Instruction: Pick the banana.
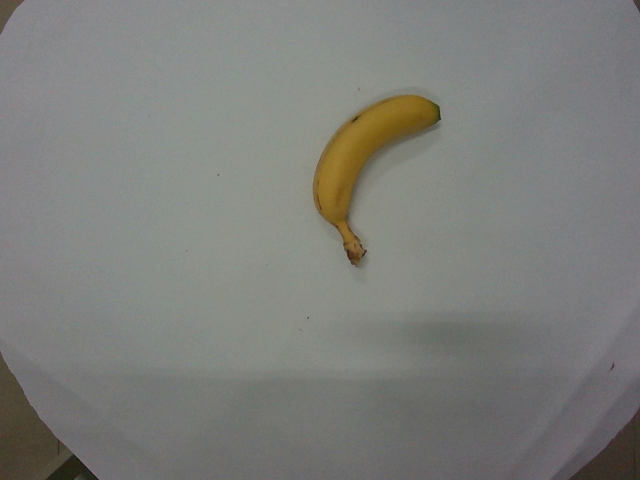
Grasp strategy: vertical